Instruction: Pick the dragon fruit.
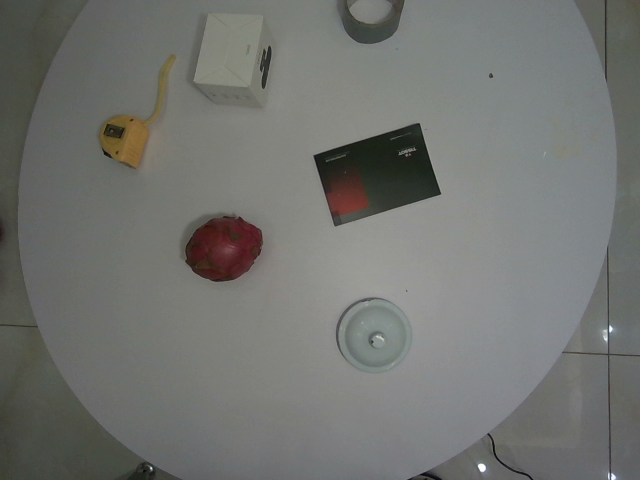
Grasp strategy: vertical